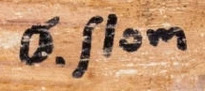
Signature of: olga slom